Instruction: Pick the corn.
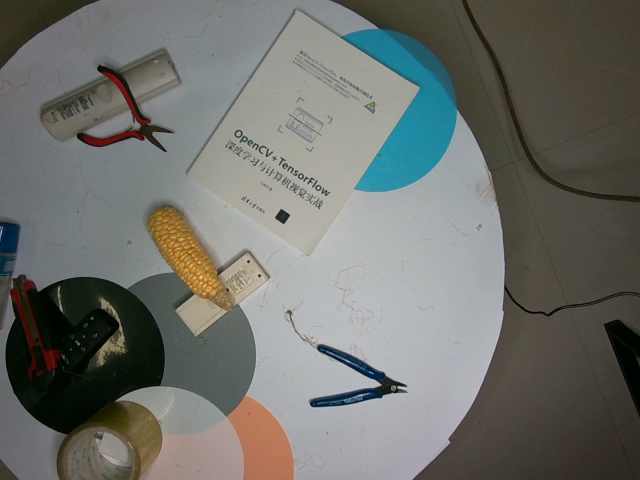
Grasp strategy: vertical